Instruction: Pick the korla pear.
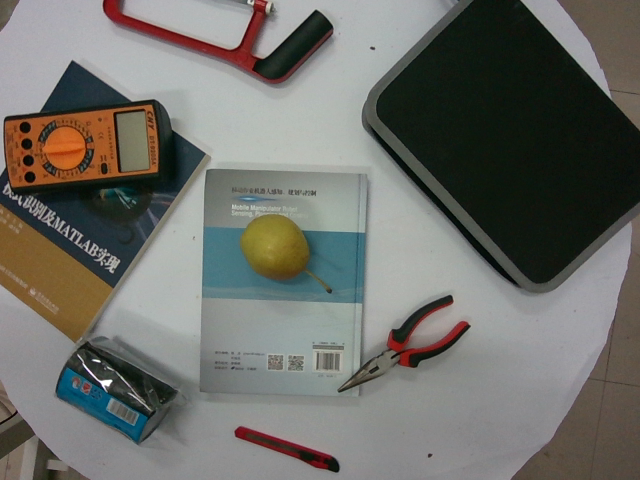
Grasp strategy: vertical